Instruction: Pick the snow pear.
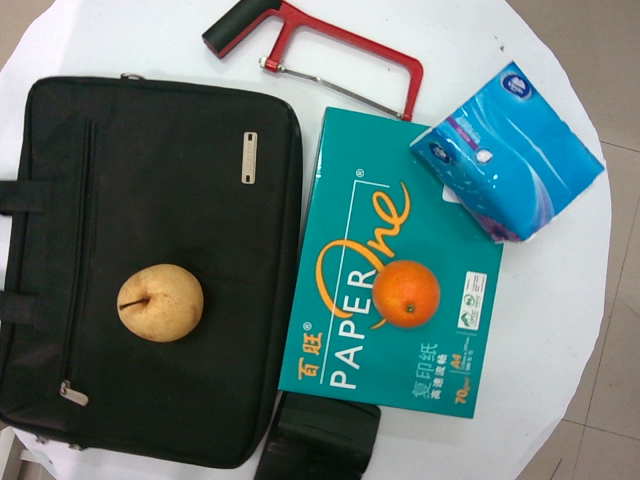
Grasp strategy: vertical